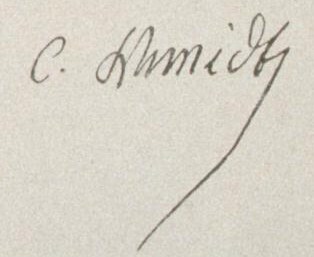
Signature of: charles schmidt